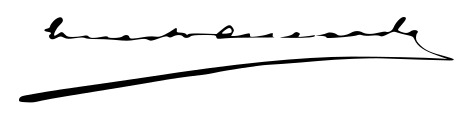
Signature of: ernesto quesada